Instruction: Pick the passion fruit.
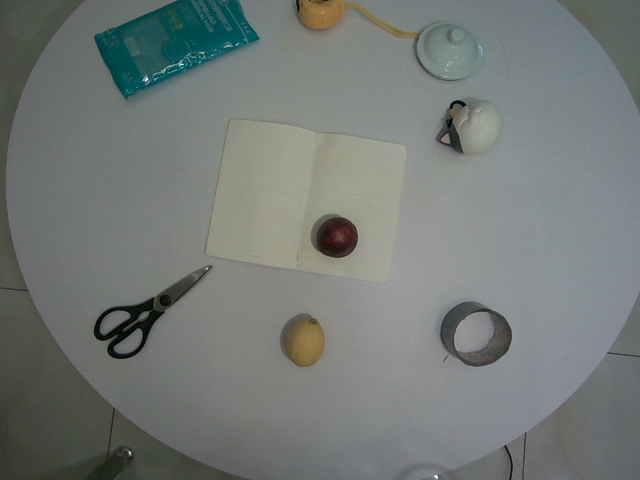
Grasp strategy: vertical